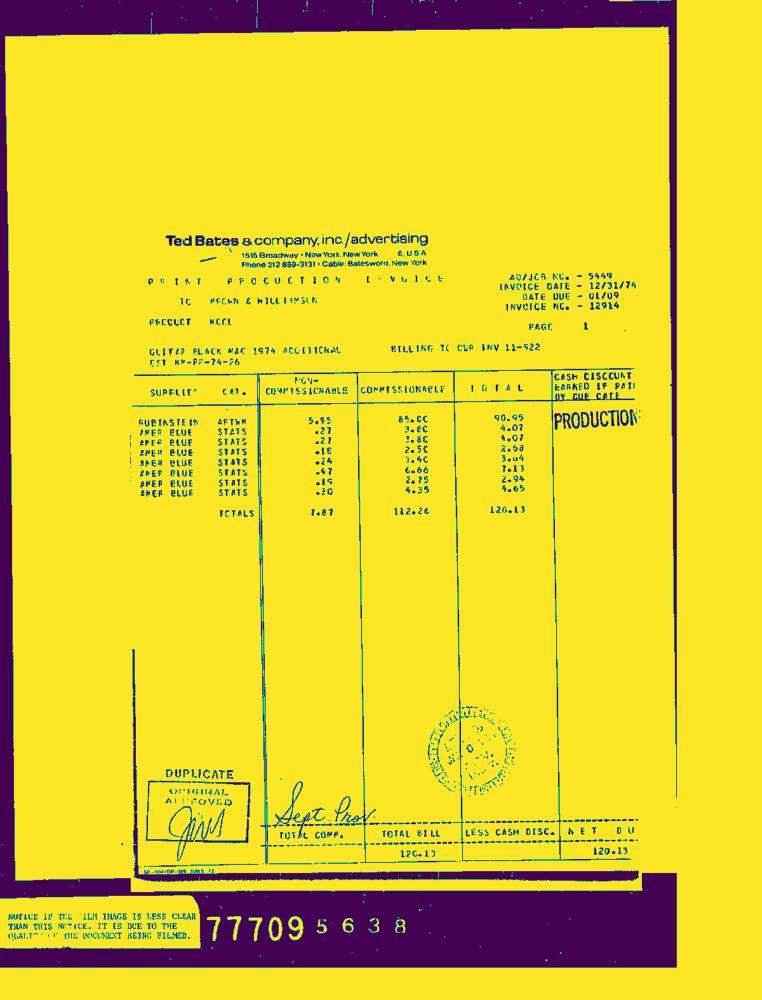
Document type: Invoice-Doc